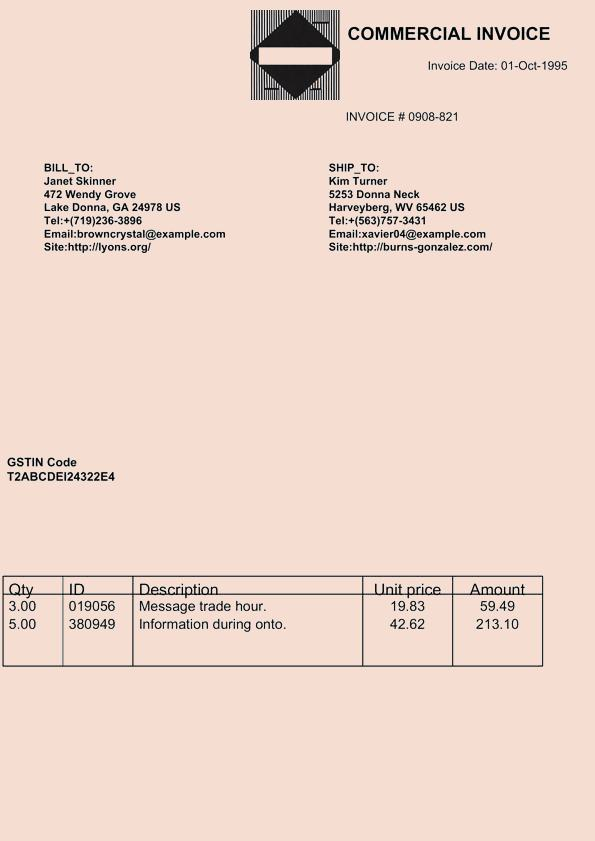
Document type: Invoice